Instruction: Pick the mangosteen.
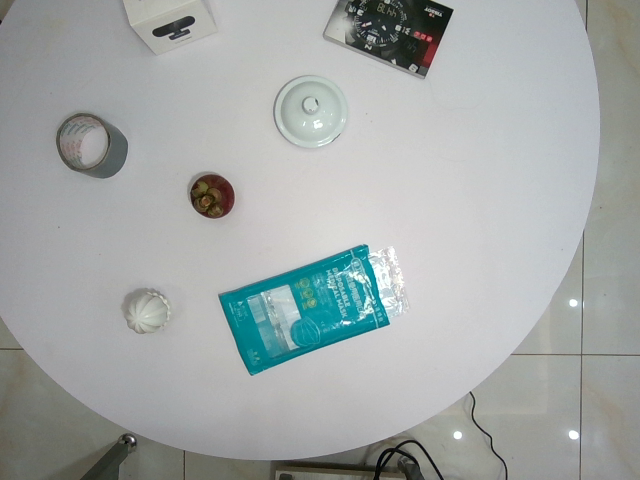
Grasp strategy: vertical